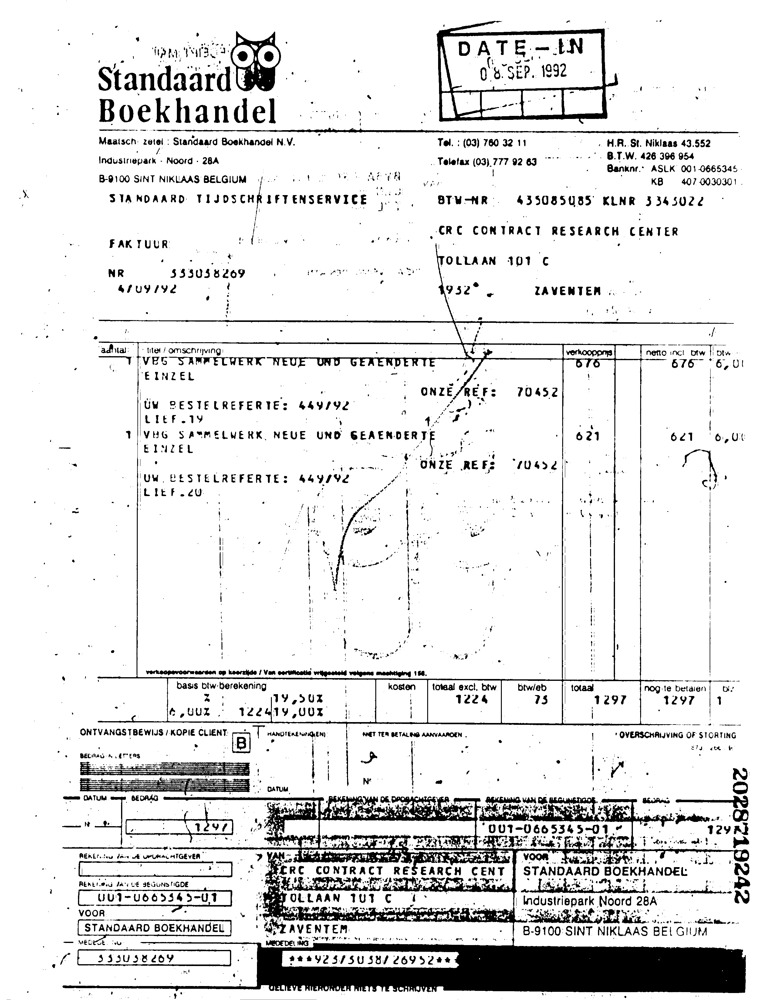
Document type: Invoice